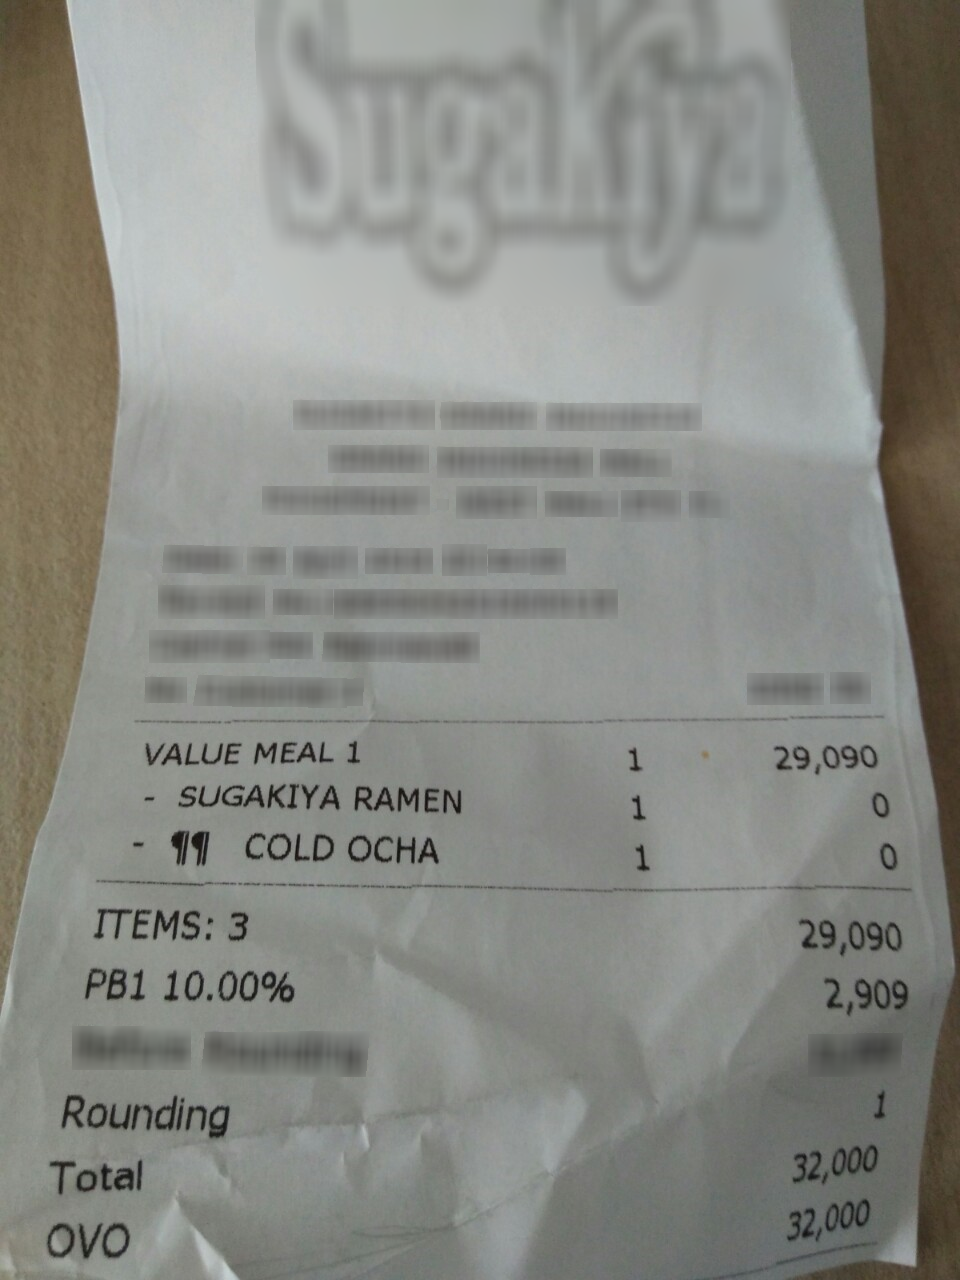
Number of items: 6
Subtotal: 29,090
Tax: 2,909
Other charges: 1
Total: 32,000
OCR text regions:
text: VALUE
text: MEAL
text: 1
text: 1
text: 29,090
text: -
text: SUGAKIYA
text: RAMEN
text: 1
text: 0
text: -
text: COLD
text: OCHA
text: 1
text: 0
text: 29,090
text: PB1
text: 10.00%
text: 2,909
text: Rounding
text: 1
text: Total
text: 32,000
text: OVO
text: 32,000
text: ITEMS:
text: 3